Question: What appears to be the issue?
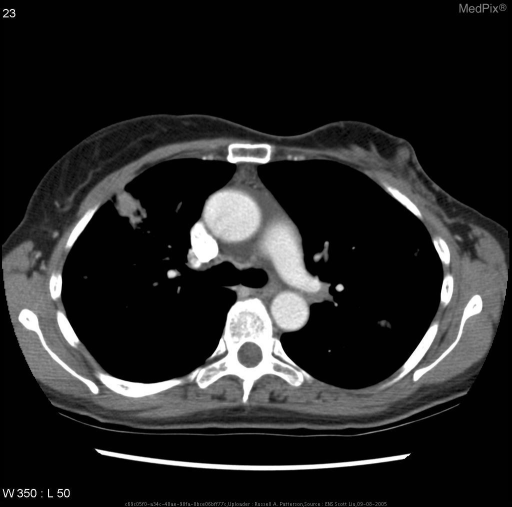
Answer: The findings suggest Suspicious metastases in the liver, lungs, and bone. Biopsy from liver.

(#56) 3.3 x 3.2 cm heterogeneous mass seen in posterior right lobe of liver.
(#59) Additional 3.3 x 2.7 cm heterogeneous mass seen in posterior right lobe of liver.
(#66) Additional 1.6 cm diameter heterogeneous mass seen in posterior right lobe of liver close to parenchymal edge.
(#23, #28, #35) Numerous lung nodules on bilateral lung fields.
(#98) well defined lucencies noted within right iliac in proximity to sacroiliac joint.. (#56) 3.3 x 3.2 cm heterogeneous mass seen in posterior right lobe of liver.
(#59) Additional 3.3 x 2.7 cm heterogeneous mass seen in posterior right lobe of liver.
(#66) Additional 1.6 cm diameter heterogeneous mass seen in posterior right lobe of liver close to parenchymal edge.
(#23, #28, #35) Numerous lung nodules on bilateral lung fields.
(#98) well defined lucencies noted within right iliac in proximity to sacroiliac joint. The patient might have a history of 46 yo woman with a 15 year history of breast cancer referred to radiology for followup evaluation..